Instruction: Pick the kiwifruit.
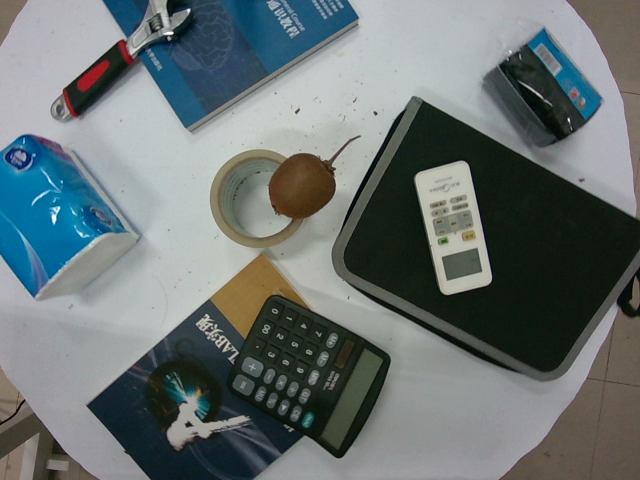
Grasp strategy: vertical